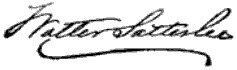
Signature of: walter satterlee